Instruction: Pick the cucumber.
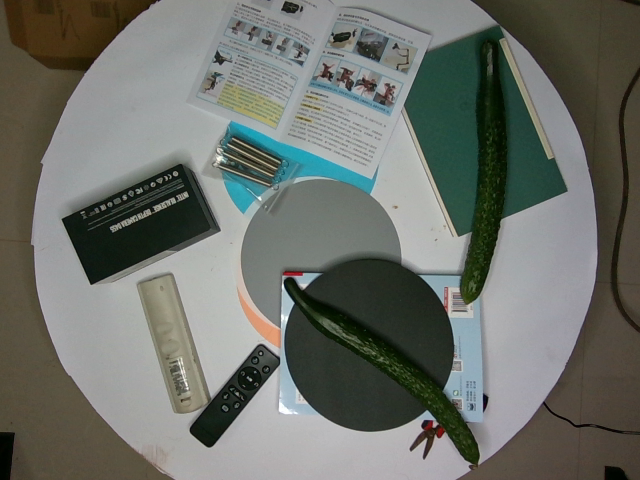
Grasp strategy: vertical